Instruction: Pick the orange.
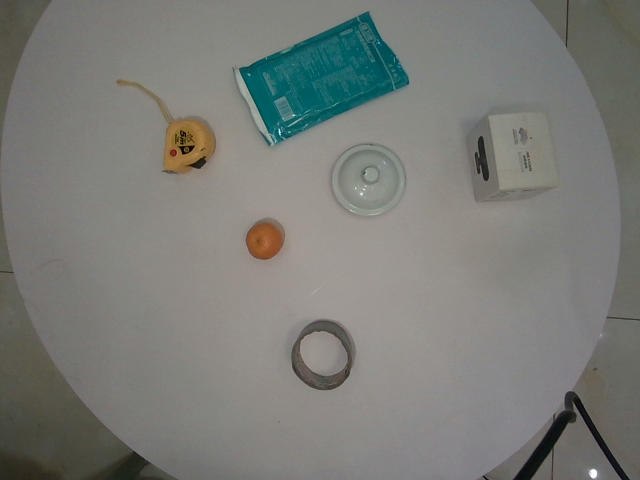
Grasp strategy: vertical